Retrieve the amount in words, amount in figures, name of the payee, date on the cheque, and the bank name from the image.
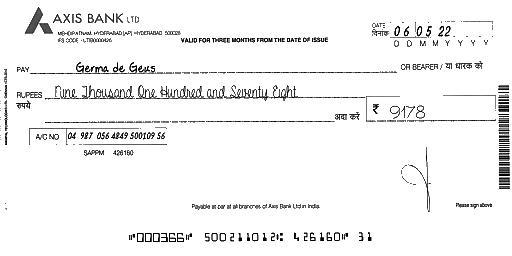
amt_in_words: Nine Thousand One Hundred and Seventy Eight
amt_in_figures: 9178
payee_name: Germa de Geus
bank_name: AXIS BANK
cheque_date: 06/05/22